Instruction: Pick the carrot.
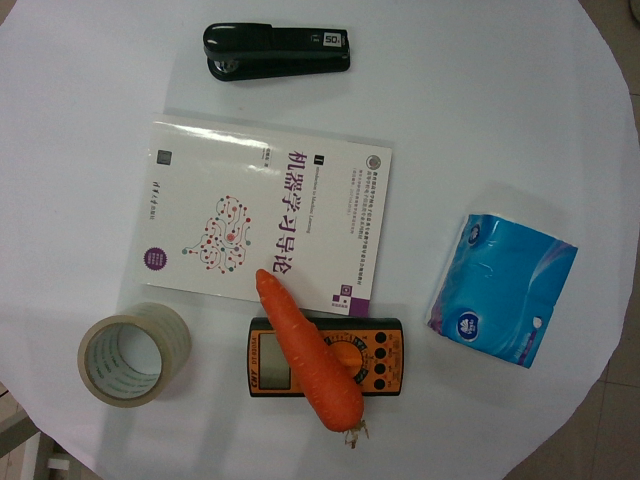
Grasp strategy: vertical